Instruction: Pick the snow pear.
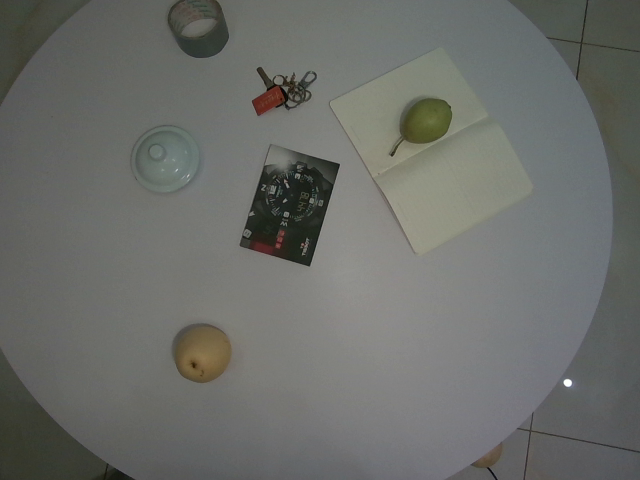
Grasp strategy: vertical